Question: What is the address or location of the property listed in the document?
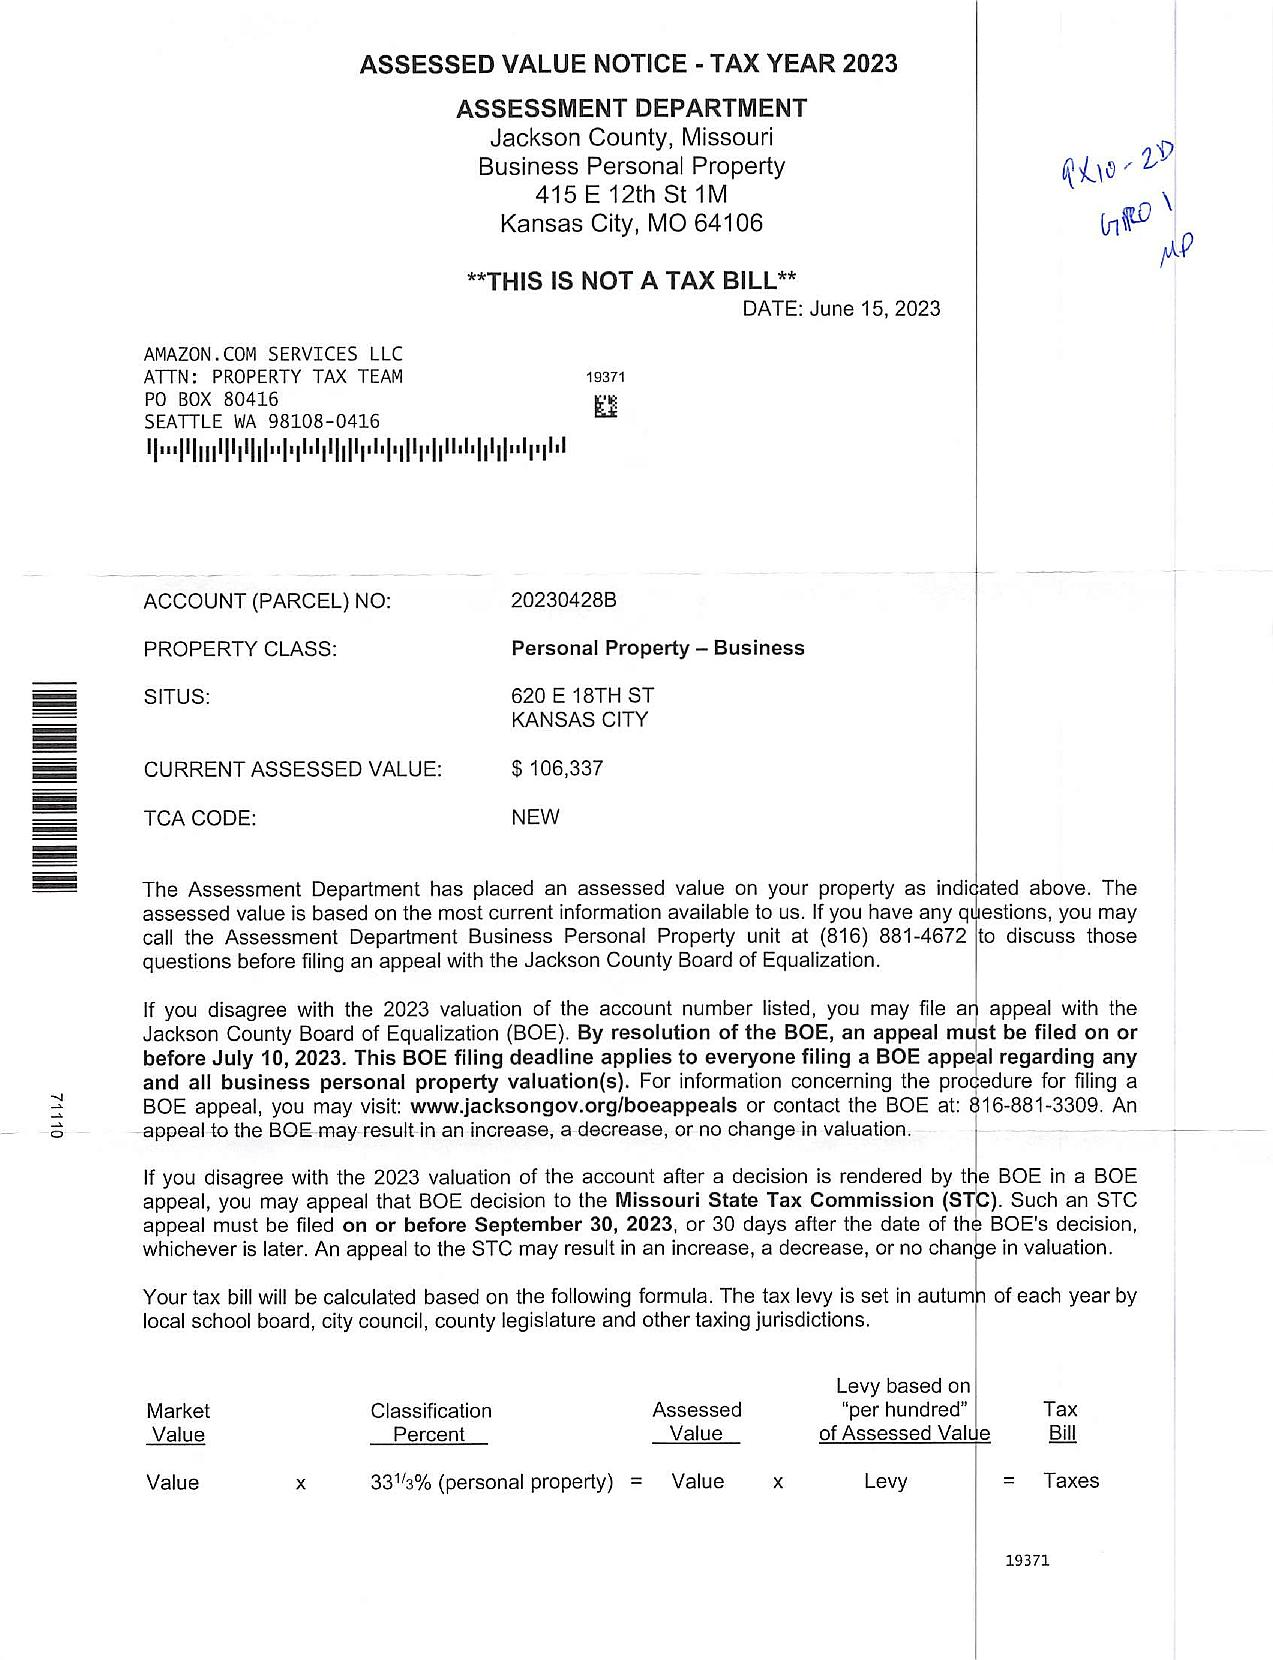
Answer: "620 E 18TH ST KANSAS CITY"